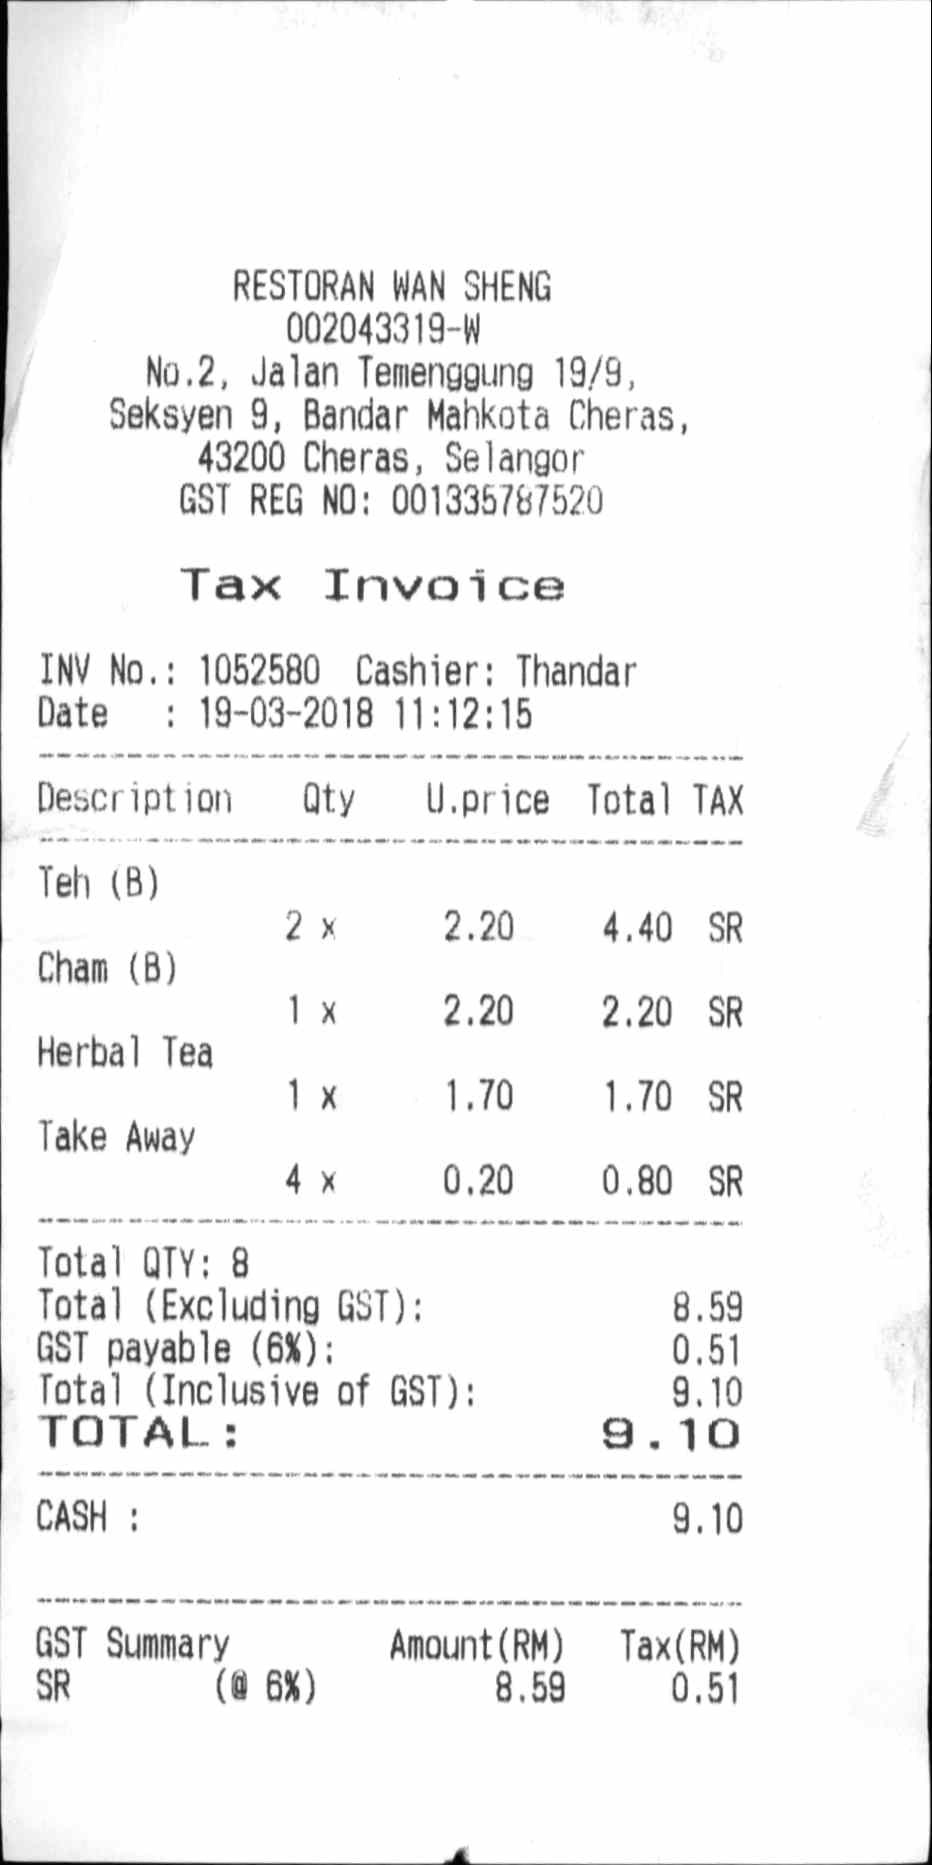
RESTORAN WAN SHENG
002043319-W
NO.2, JALAN TEMENGGUNG 19/9,
SEKSYEN 9, BANDAR MAHKOTA CHERAS,
43200 CHERAS, SELANGOR
GST REG NO: 001335787520
TAX INVOICE
INV NO.: 1052580
DATE
DESCRIPTION
QTY
U.PRICE
TOTAL
TEH (B)
2 X
2.20
TAX
SR
CHAM (B)
1 X
2.20
2.20
SR
HERBAL TEA
1 X
1.70
1.70
SR
TAKE AWAY
4 X
0.20
0.80
SR
TOTAL QTY : 8
TOTAL (EXCLUDING GST):
8.29
GST PAYABLE (6%)
0.51
TOTAL (INCLUSIVE OF GST):
9.10
TOTAL:
9.10
CASH:
9.10
GST SUMMARY
AMOUNT(RM)
TAX(RM)
SR
(@6%)
8.59
0.51
CASHIER: THANDAR
: 19-03-2018 11:12:15